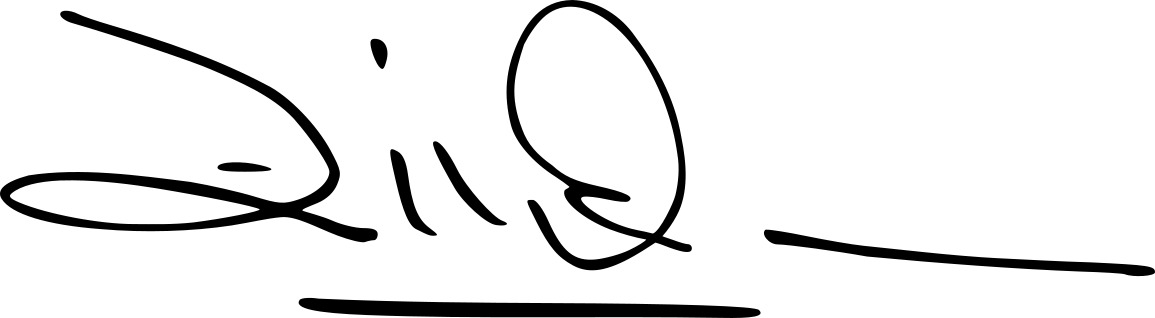
Signature of: émile derlin zinsou